Identify and extract the amount in words, amount in numbers, payee name, cheque date, and bank name from the image.
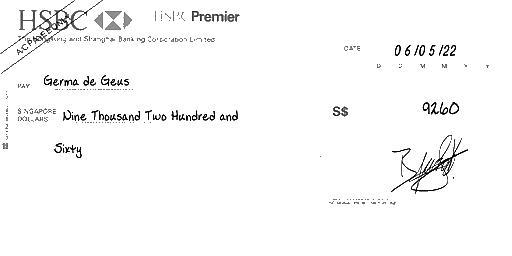
amt_in_words: Nine Thousand Two Hundred and Sixty
amt_in_figures: 9260
payee_name: Germa de Geus
bank_name: HSBC
cheque_date: 06/05/22